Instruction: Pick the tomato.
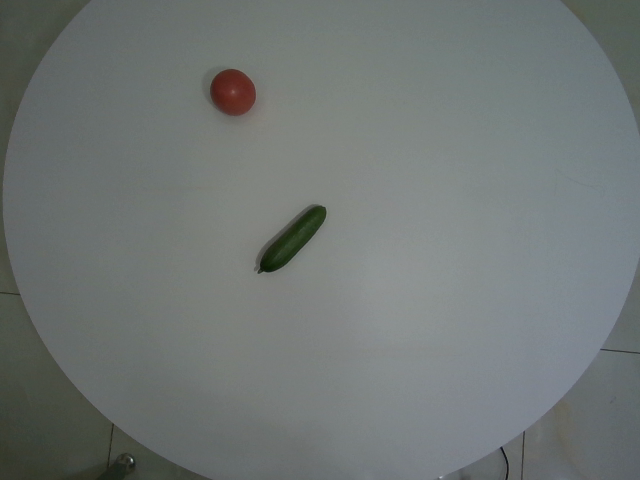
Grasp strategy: vertical